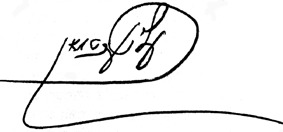
Signature of: eli shechtman